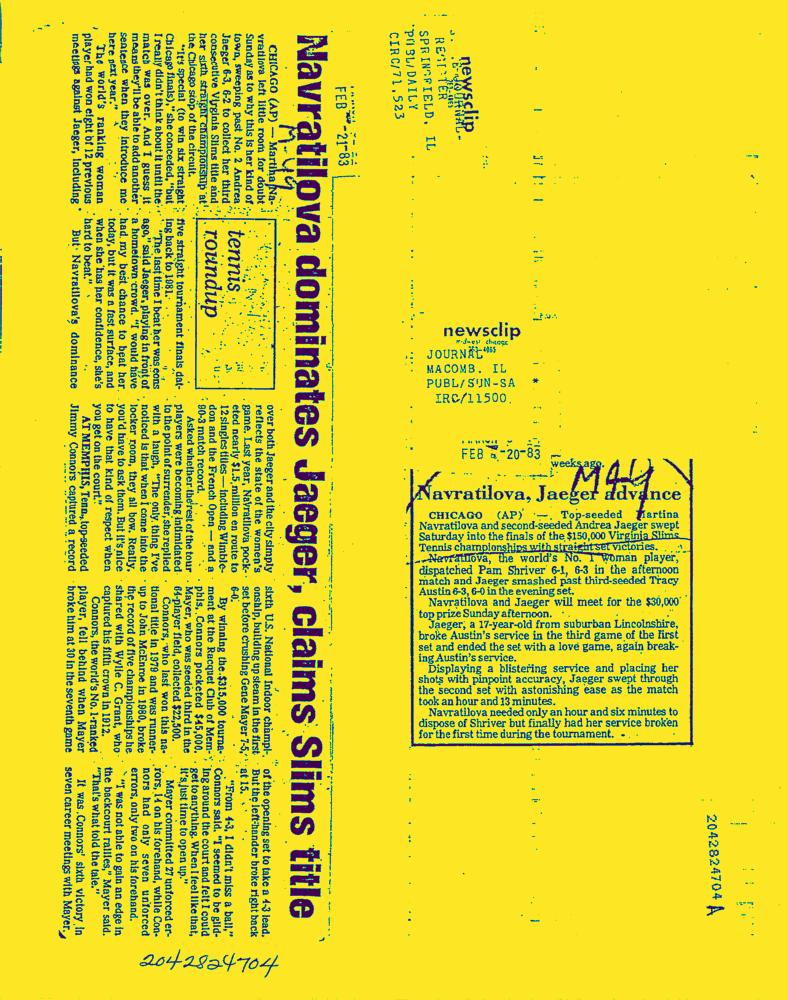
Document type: News-Article